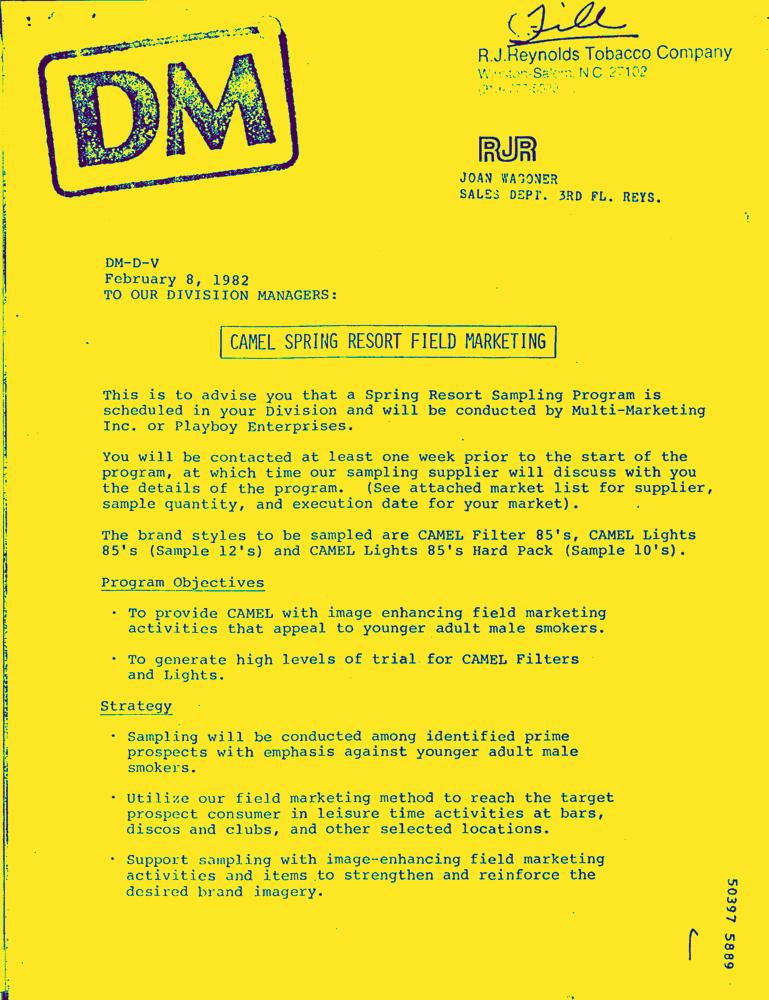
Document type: Letter-Doc